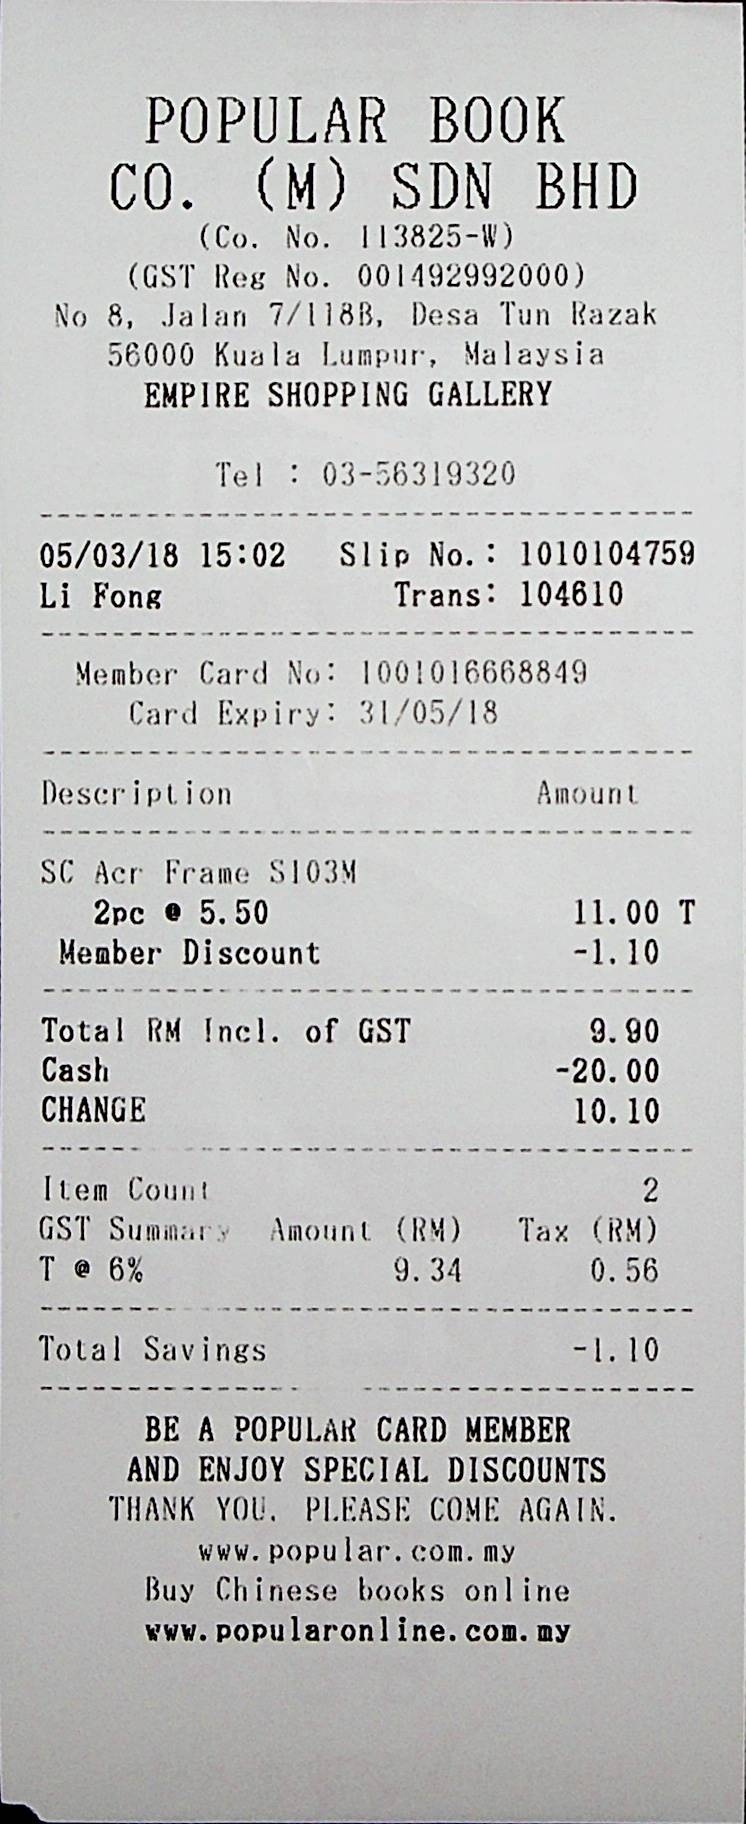
POPULAR BOOK
CO. (M) SDN BHD
(CO. NO. 113825-W)
(GST REG NO. 001492992000)
NO 8, JALAN 7/118B, DESA TUN RAZAK
56000 KUALA LUMPUR, MALAYSIA
EMPIRE SHOPPING GALLERY
TEL : 03-56319320
05/03/18 15:02
LI FONG
SLIP NO. : 1010104759
TRANS : 104610
MEMBER CARD NO : 1001016668849
CARD EXPIRY : 31/05/18
DESCRIPTION
AMOUNT
SC ACR FRAME S103M
2PC @ 5.50
MEMBER DISCOUNT
11.00 T
-1.10
TOTAL RM INCL. OF GST
CASH
CHANGE
9.90
-20.00
10.10
ITEM COUNT
GST SUMMARY
T @ 6%
AMOUNT (RM)
2
TAX (RM)
9.34
0.56
TOTAL SAVINGS
-1.10
BE A POPULAR CARD MEMBER
AND ENJOY SPECIAL DISCOUNTS
THANK YOU. PLEASE COME AGAIN.
WWW.POPULAR.COM.MY
BUY CHINESE BOOKS ONLINE
WWW.POPULARONLINE.COM.MY